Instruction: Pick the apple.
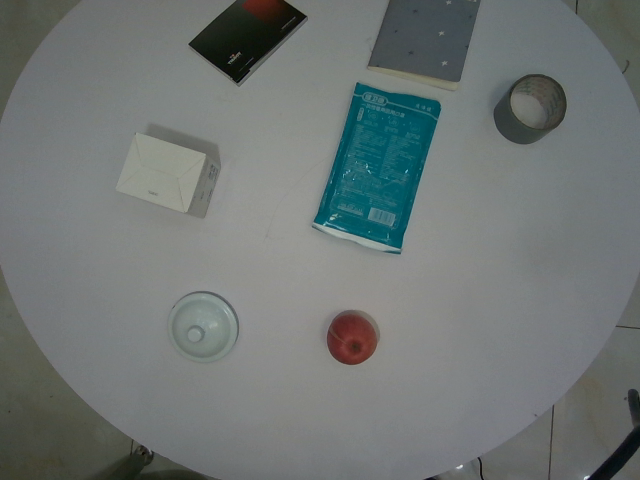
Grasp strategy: vertical